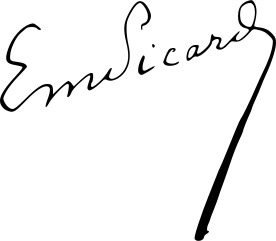
Signature of: charles émile picard